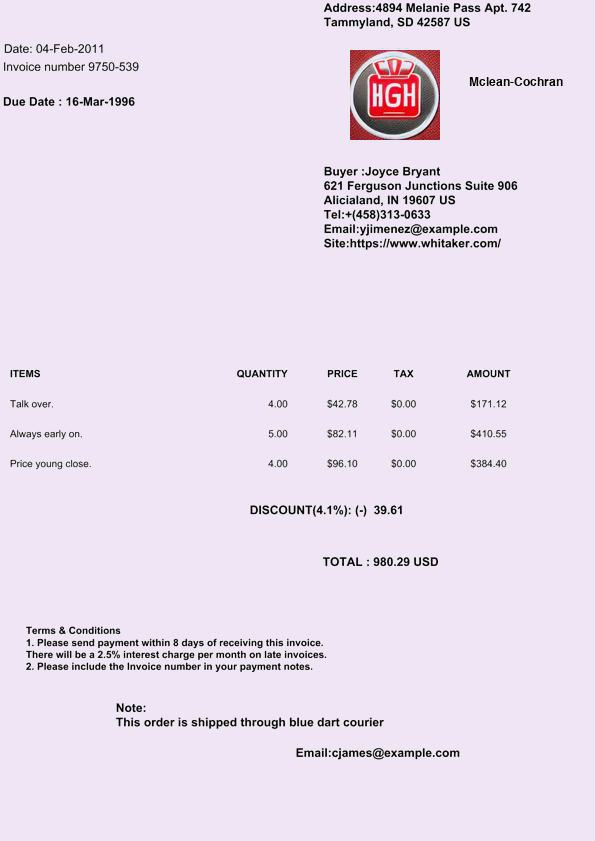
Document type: Invoice